Question: What appears to be the issue?
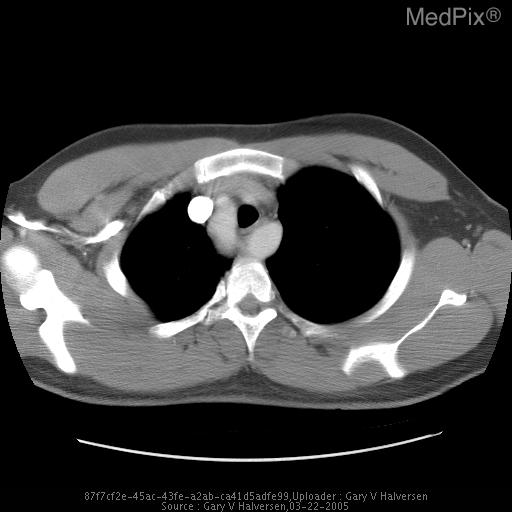
Answer: The findings suggest Initial PA/Lateral images of the chest show a right sided aortic arch without other focal abnormality. CT confirms a right sided arch with aberrant left subclavian artery.  Of note is a very prominent diverticulum at the origin of the aberrant left SCA.. CT image 2. The patient might have a history of Vomiting 4 days prior, now with cough and chest pain..